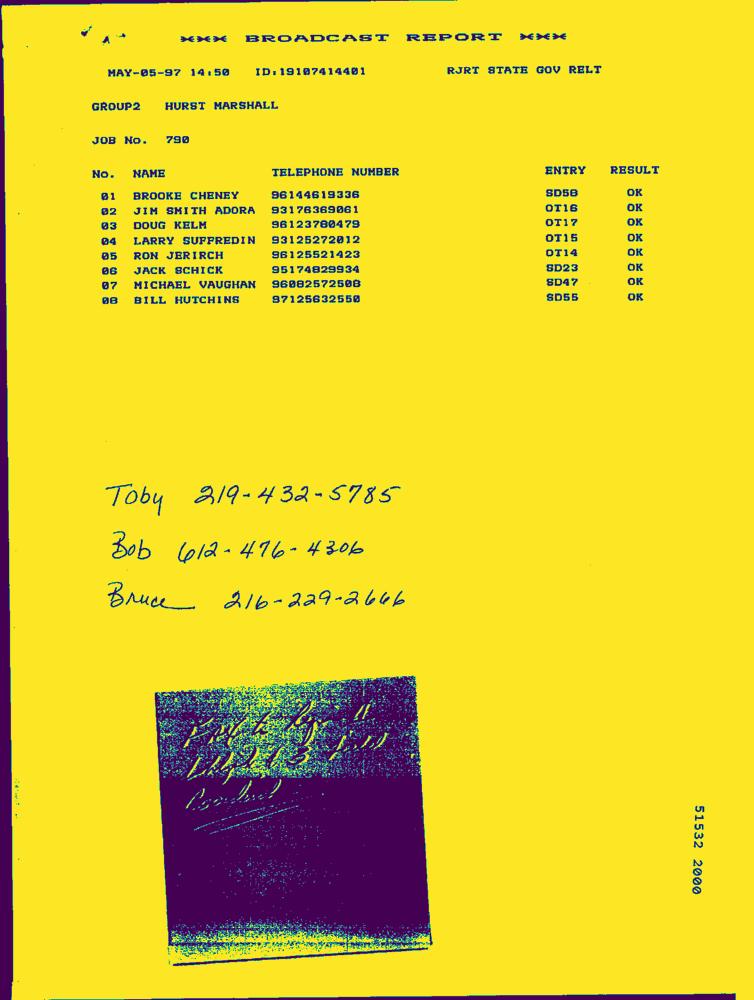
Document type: Letter-Doc